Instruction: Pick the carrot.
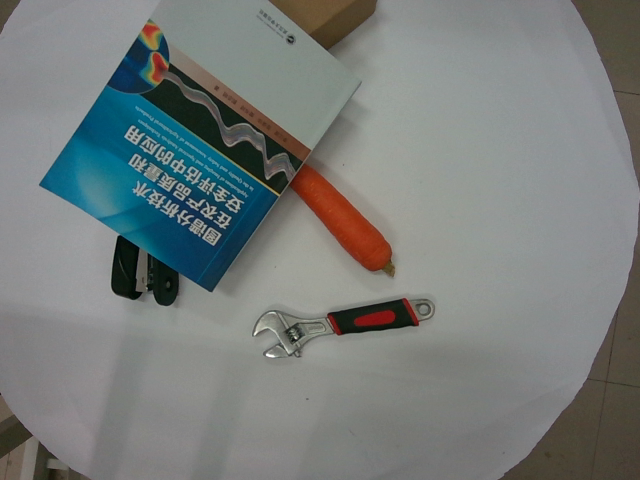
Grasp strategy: vertical